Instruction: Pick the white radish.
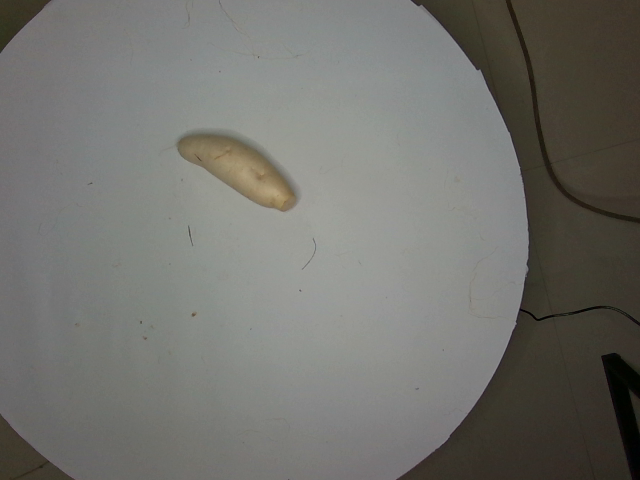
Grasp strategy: vertical